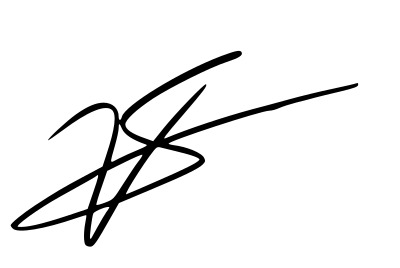
Signature of: vince staples